Question: How is the history relevant to the case?
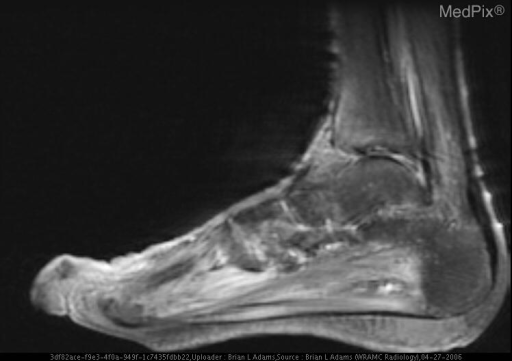
Answer: The patient's history of The patient is an 83-year-old, African-American woman with a history of diabetes mellitus, hypertension, hyperlipidemia, hepatitis C, and neurosyphilis, who was admitted to the hospital for worsening of a chronic, nonhealing, left-foot ulcer that had been followed closely by the Podiatry service with repeated debridements and courses of oral antibiotics.  On the current admission, the patient denied having had any fevers, chills, or feelings of malaise, but stated that her glycemic control had been poor. is key in understanding the case.